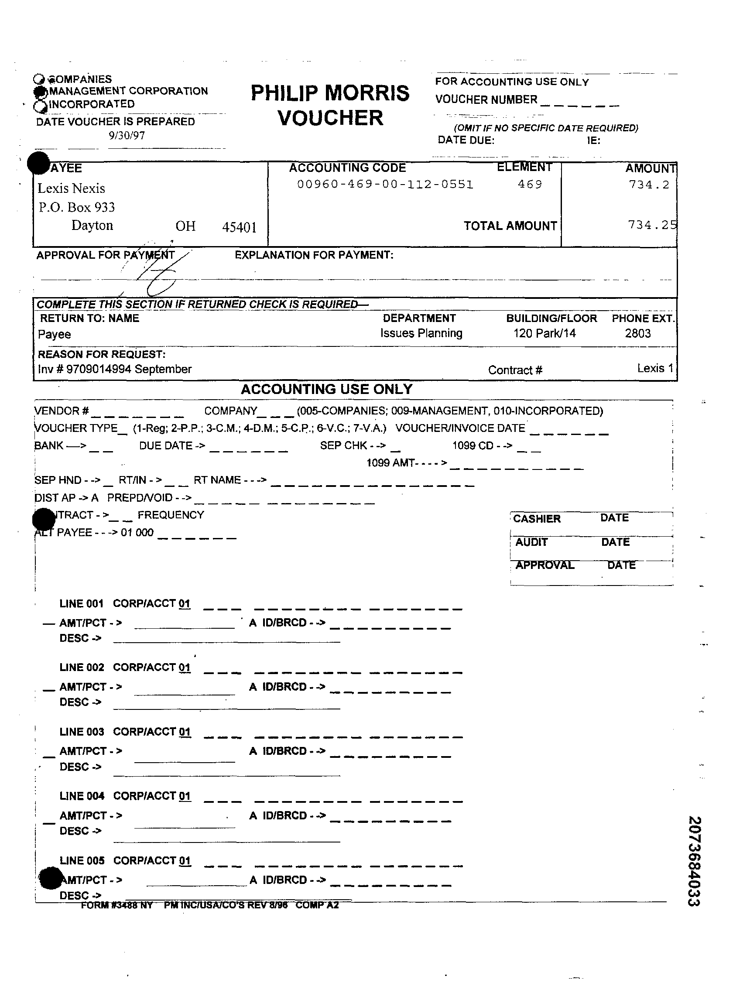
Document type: Invoice